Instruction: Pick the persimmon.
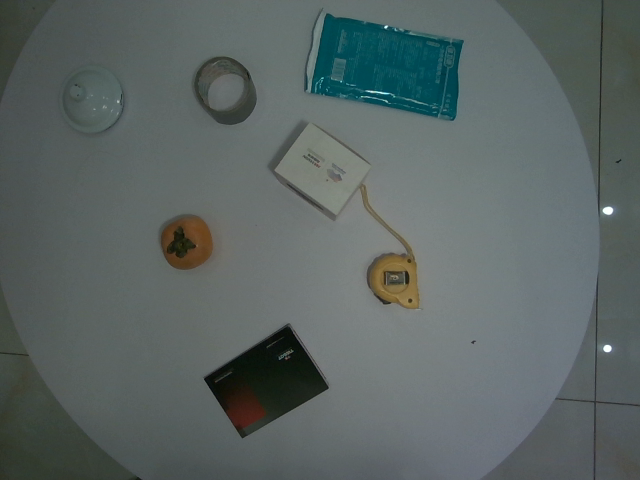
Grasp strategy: vertical